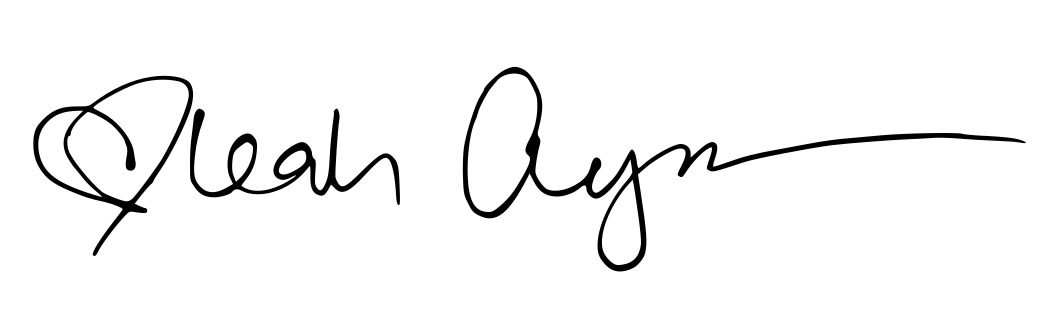
Signature of: leah ayres